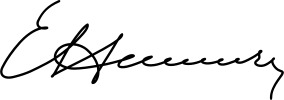
Signature of: erich honecker